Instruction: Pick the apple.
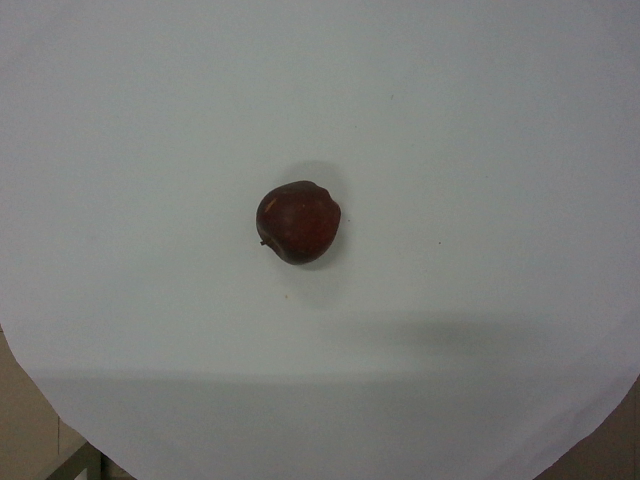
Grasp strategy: vertical